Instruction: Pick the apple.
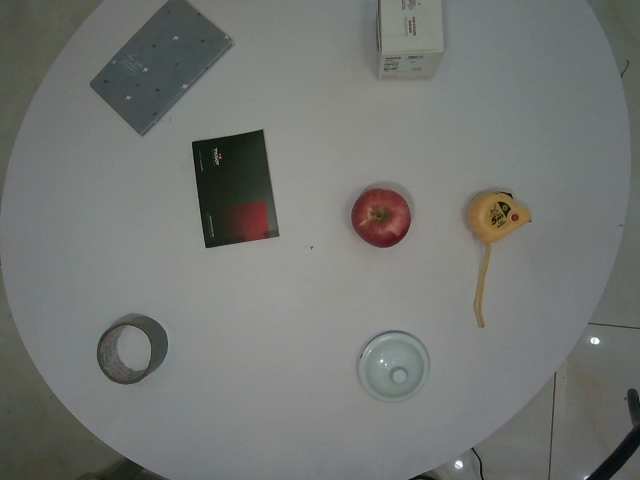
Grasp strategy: vertical